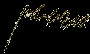
Signature of: elias abu shabaki